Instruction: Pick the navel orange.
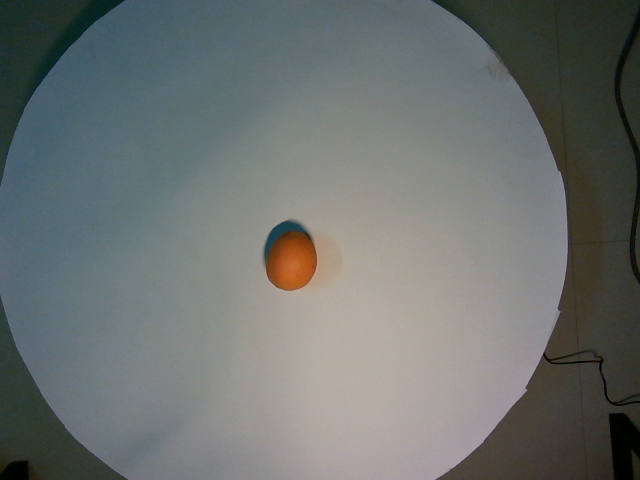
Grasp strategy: vertical